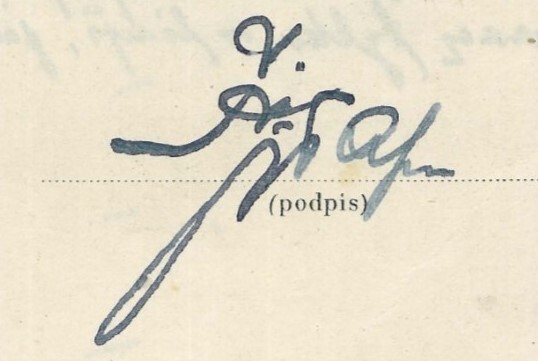
Signature of: ignacy żyła